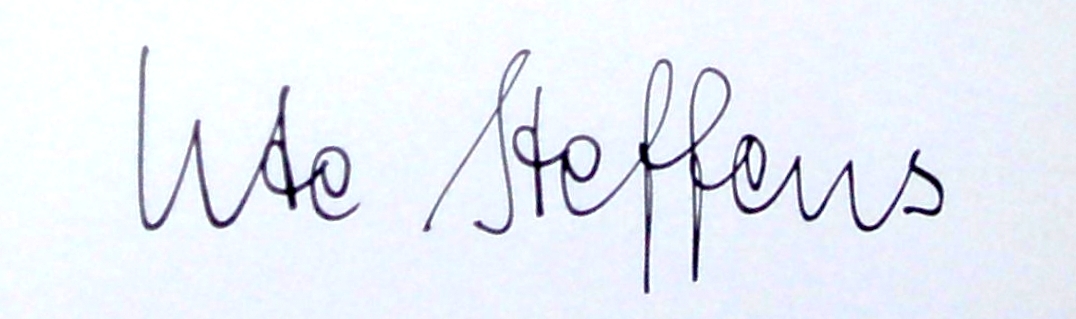
Signature of: ute steffens